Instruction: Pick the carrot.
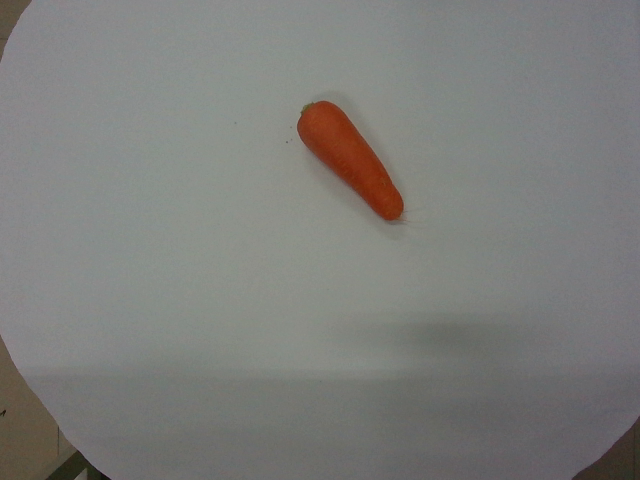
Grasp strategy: vertical